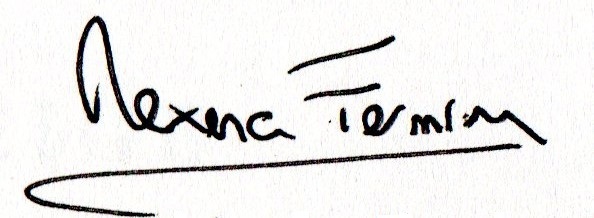
Signature of: maxence fermine